Question: What might the diagnosis be?
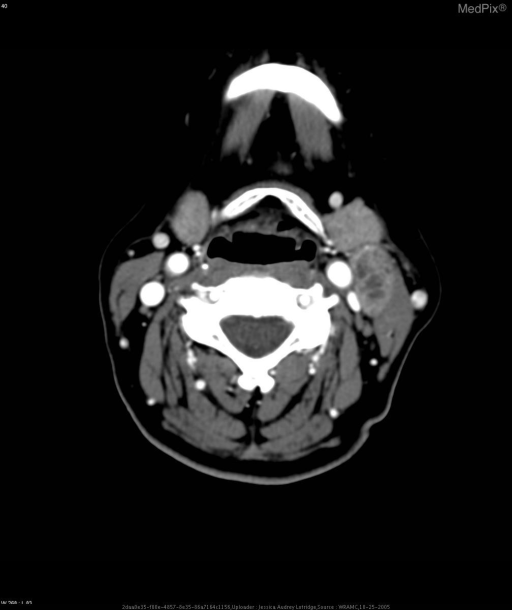
Answer: The possible diagnosis includes » Neoplasm - primary vs metastatic
» Infection
» Connective Tissue Disorder
» Vasculitis
» Other autoimmune disease
» Other inflammatory process.